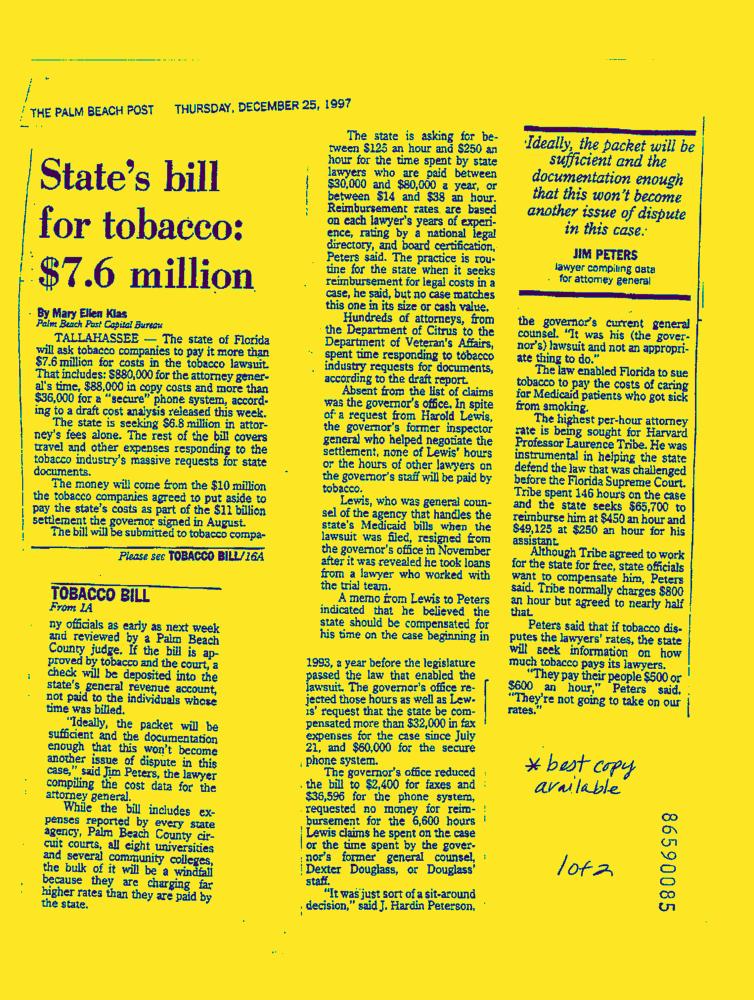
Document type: News-Article